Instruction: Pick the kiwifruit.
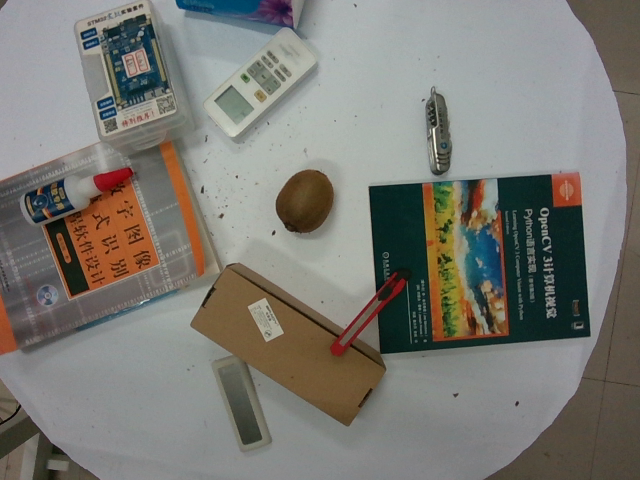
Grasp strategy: vertical